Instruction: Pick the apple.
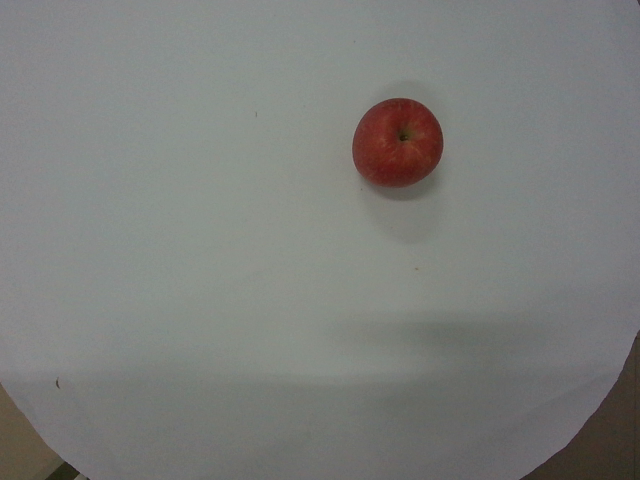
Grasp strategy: vertical